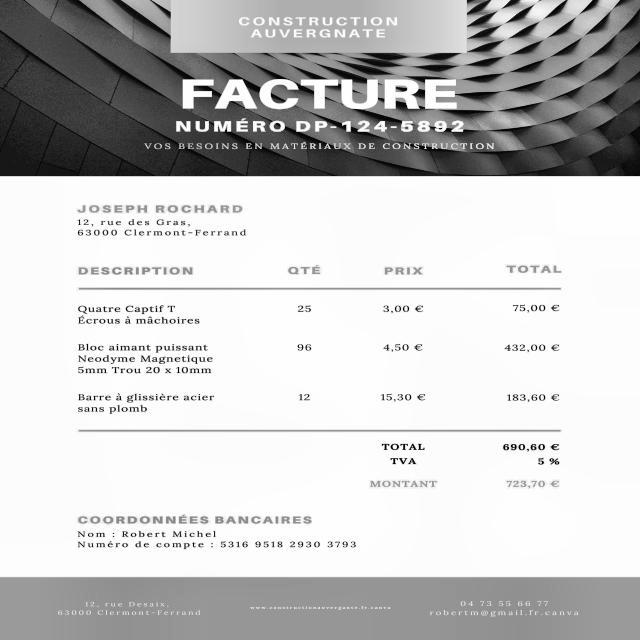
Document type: Invoice